Question: What is the appraised value of the property as recorded in the document?
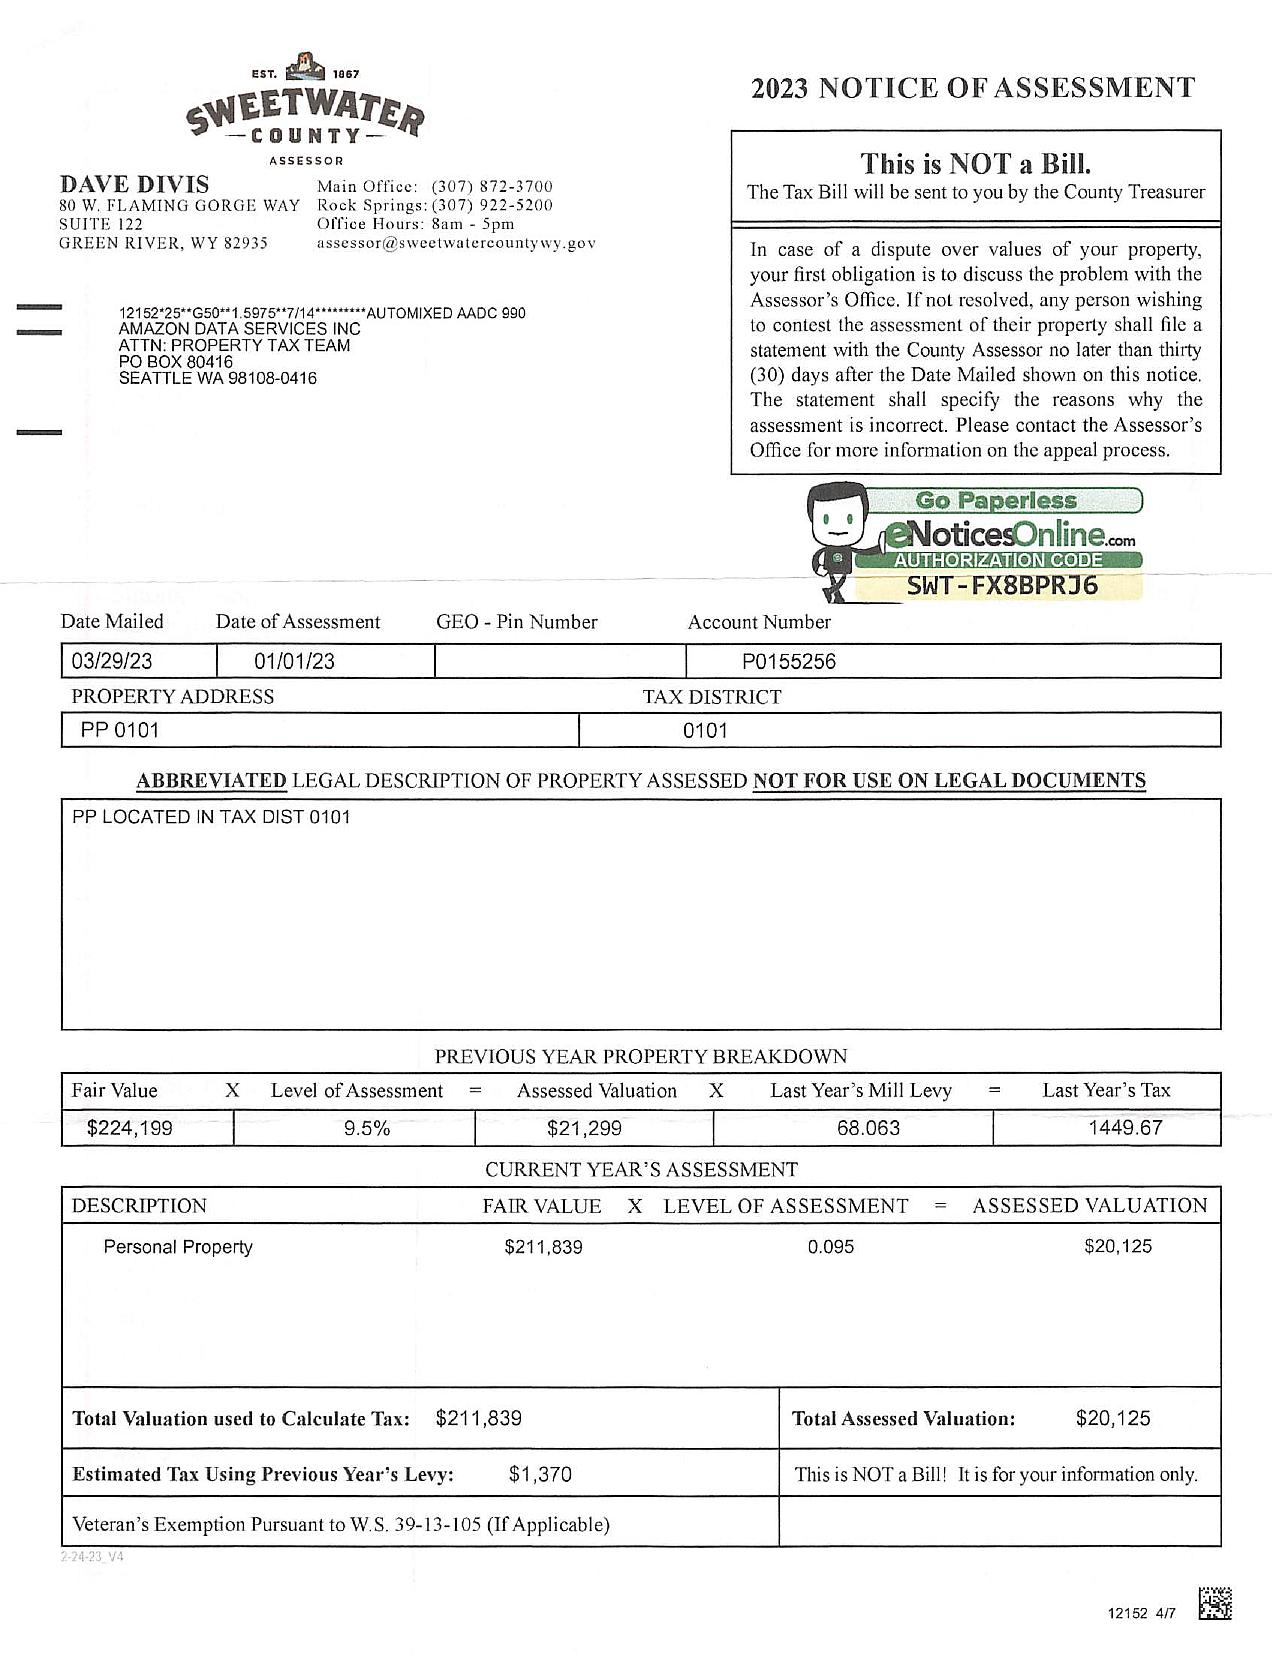
Answer: "$224,199 "